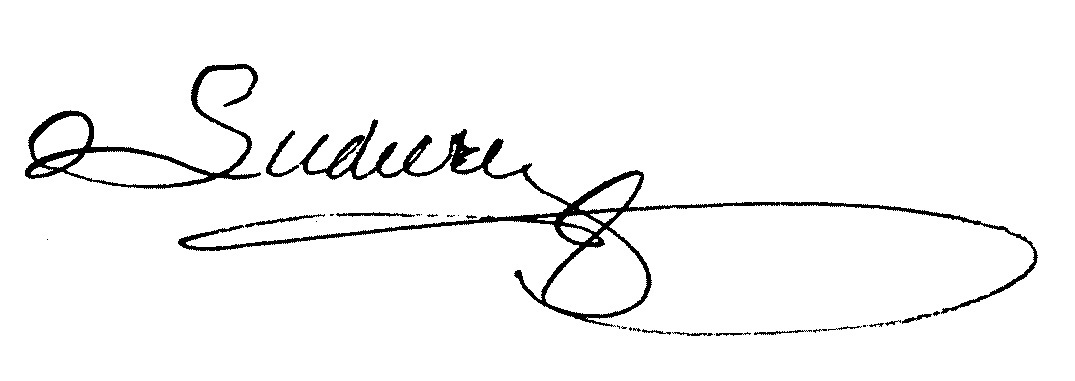
Signature of: pierre ludière